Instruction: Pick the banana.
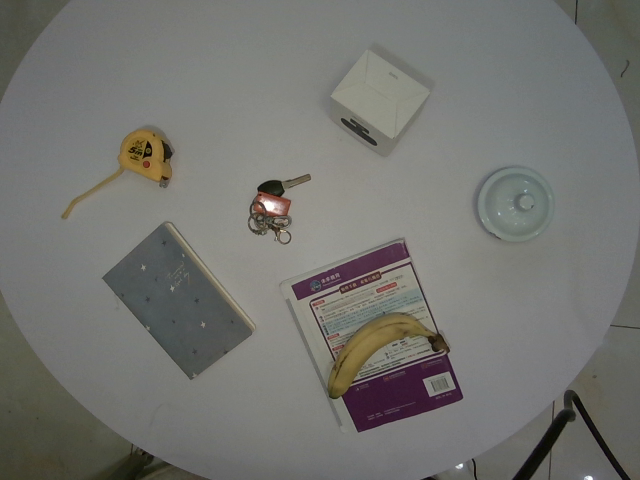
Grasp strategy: vertical